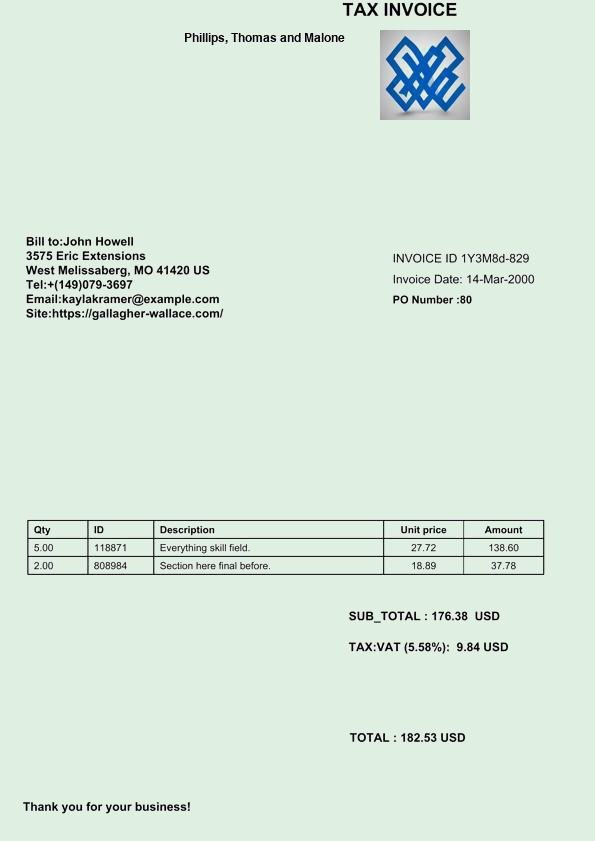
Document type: Invoice